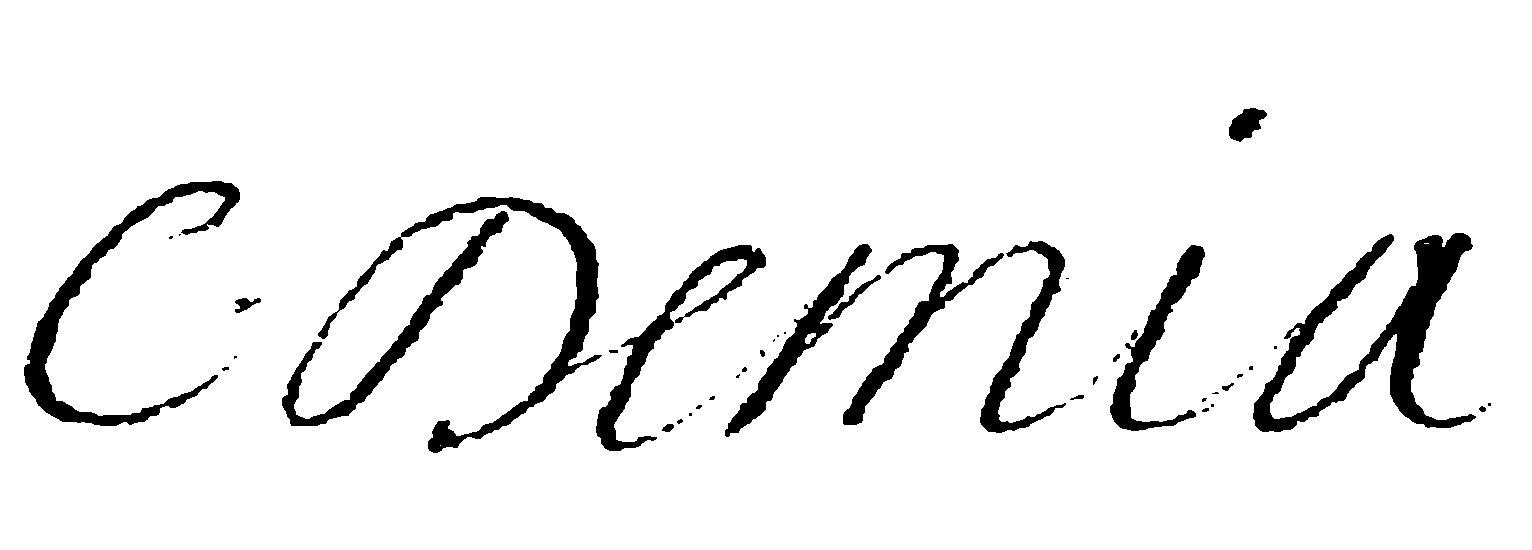
Signature of: charles démia